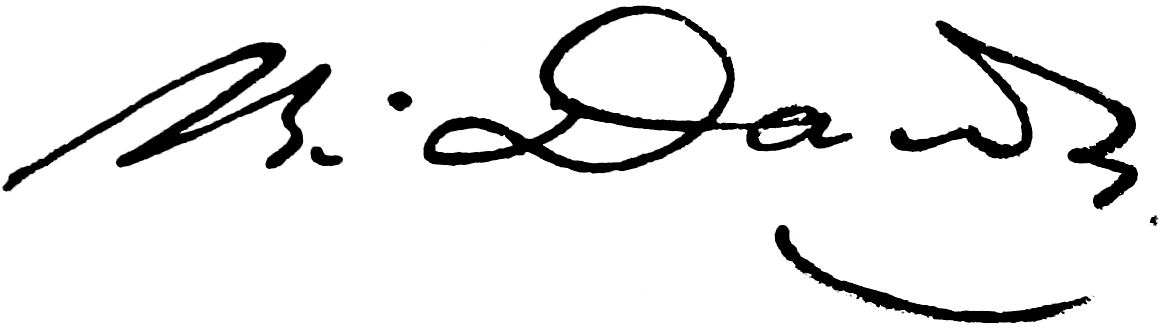
Signature of: vladimir dal